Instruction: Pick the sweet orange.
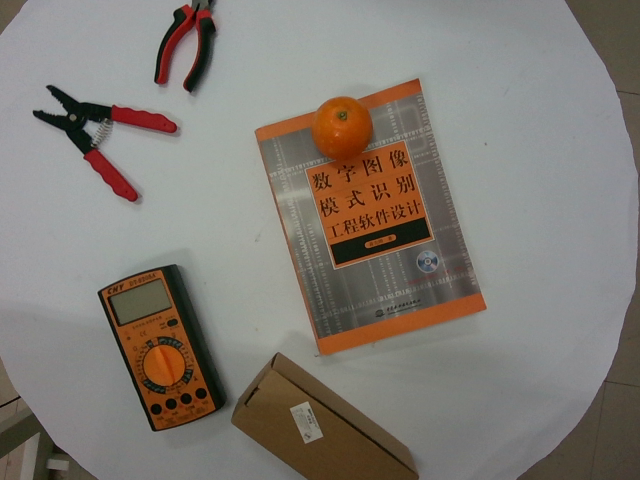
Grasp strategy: vertical